Question: Can you provide the account number mentioned in the document?
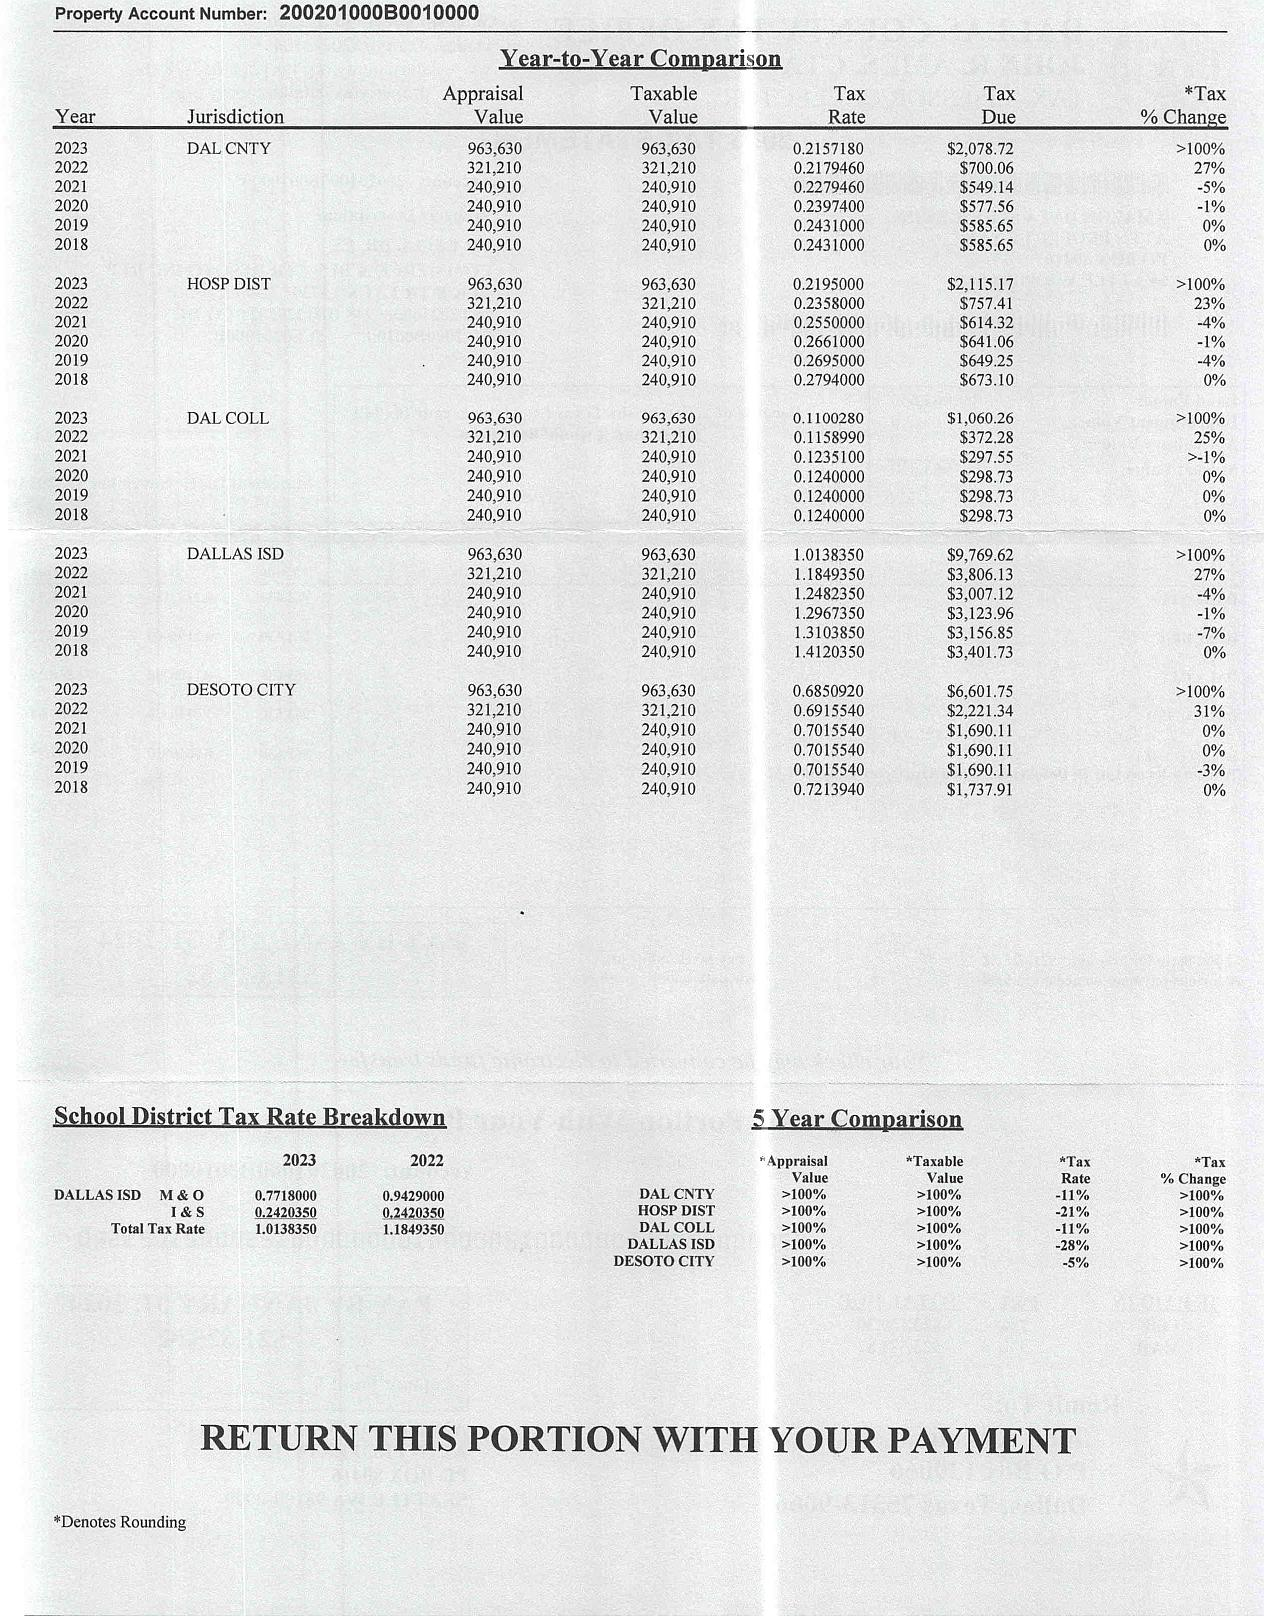
Answer: "200201000B001000"